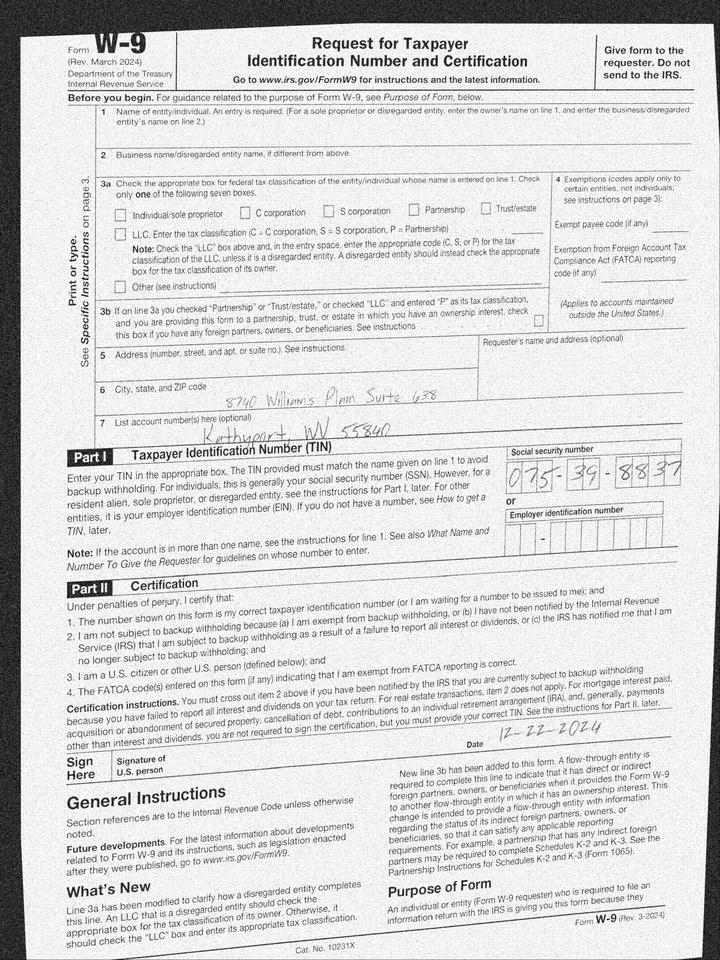
adr1: 8740 Williams Plain Suite 638
adr2: Kathyport, WV 55840
cbx: no
ssn: 075398837
sdt: 12-22-2024